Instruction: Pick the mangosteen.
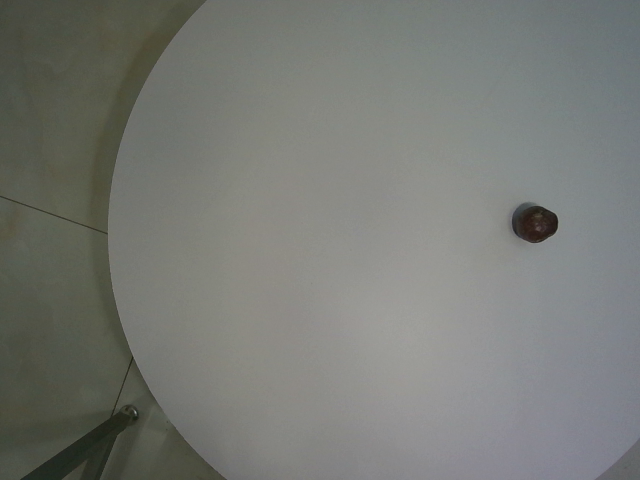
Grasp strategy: vertical